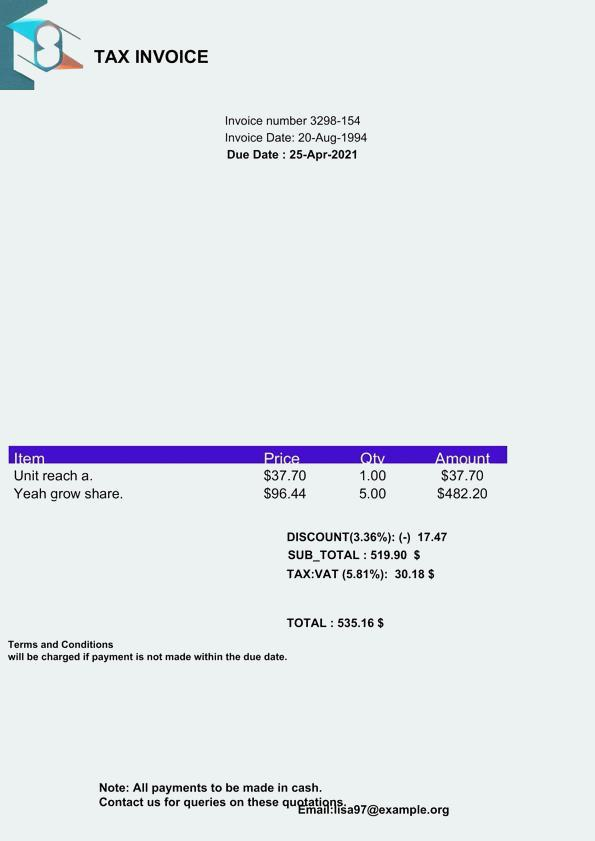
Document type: Invoice